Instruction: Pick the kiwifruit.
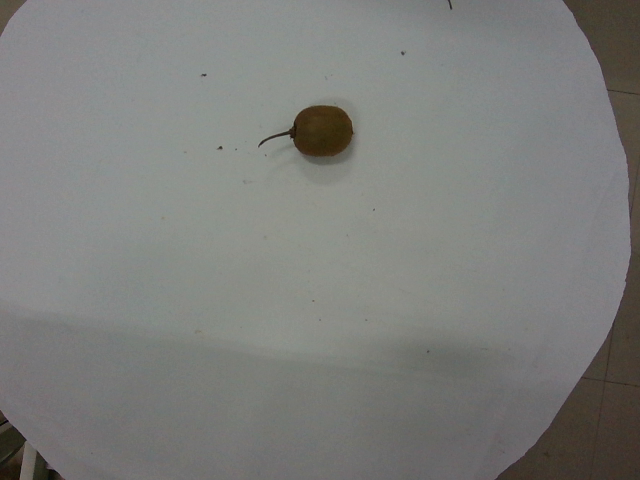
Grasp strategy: vertical